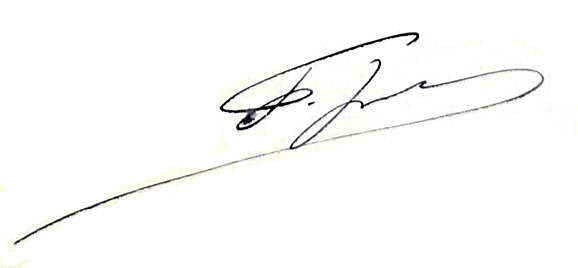
Signature of: félix juven